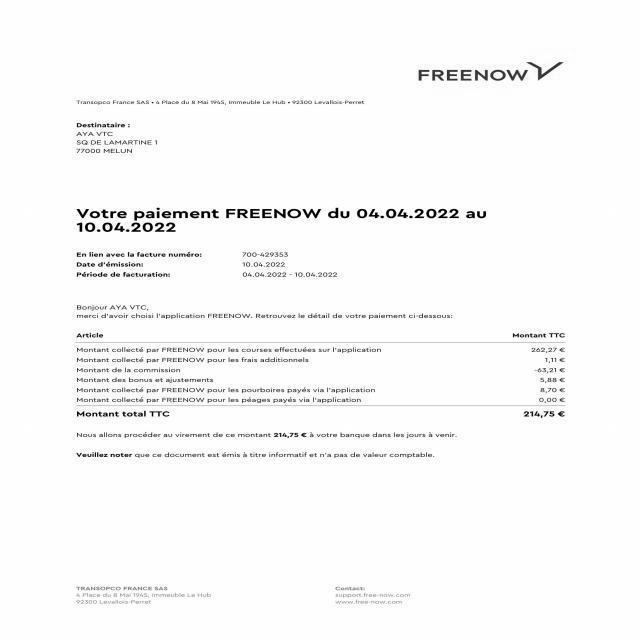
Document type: Invoice